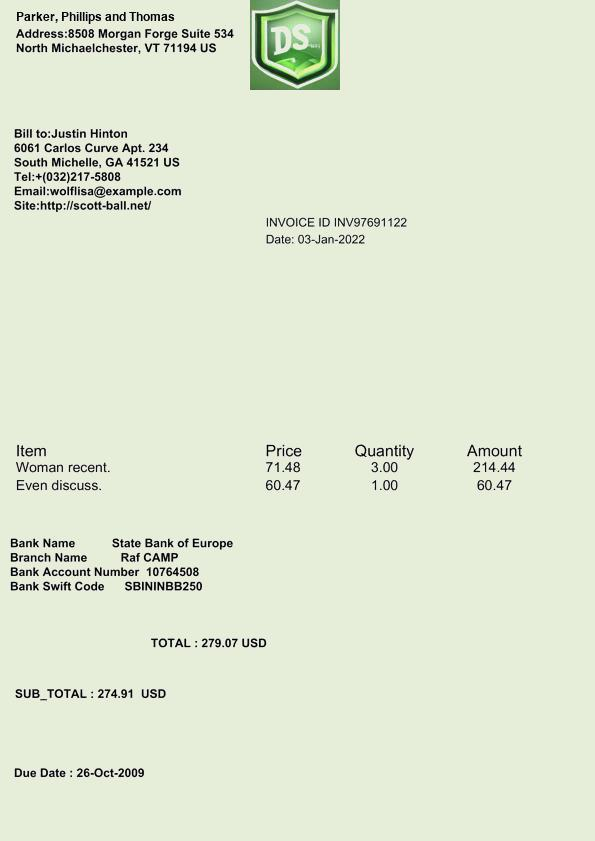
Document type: Invoice